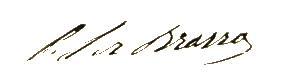
Signature of: pierre savorgnan de brazza